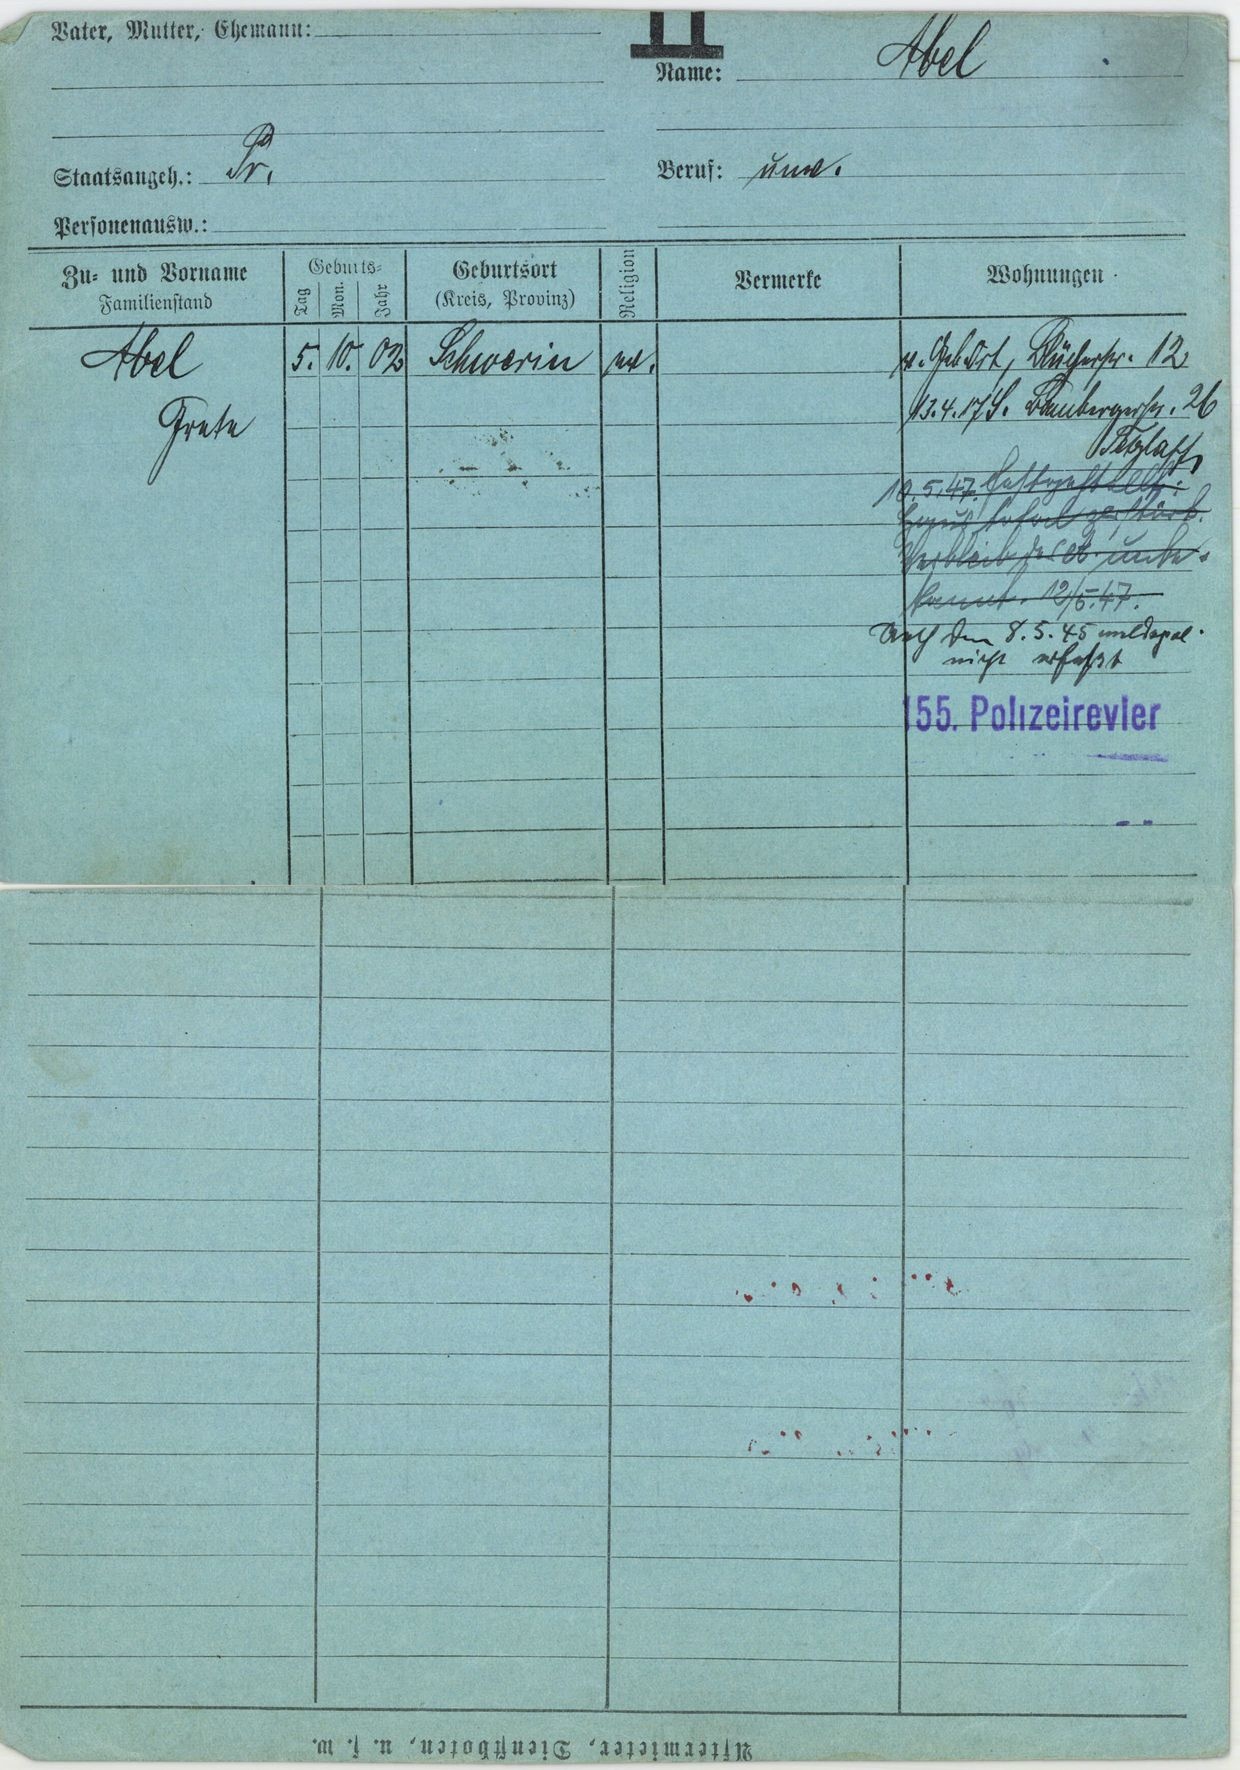
Abel